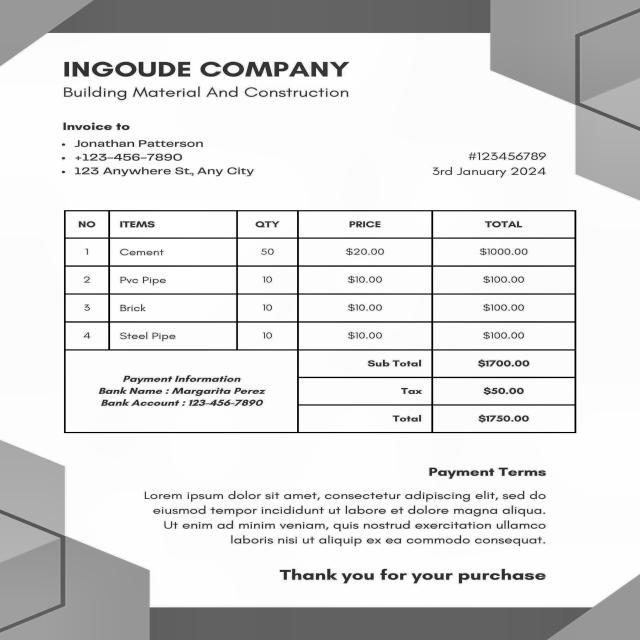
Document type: Invoice